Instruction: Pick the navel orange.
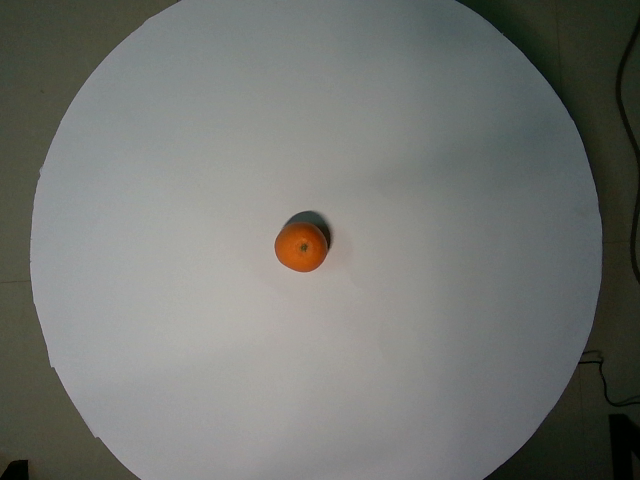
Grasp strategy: vertical